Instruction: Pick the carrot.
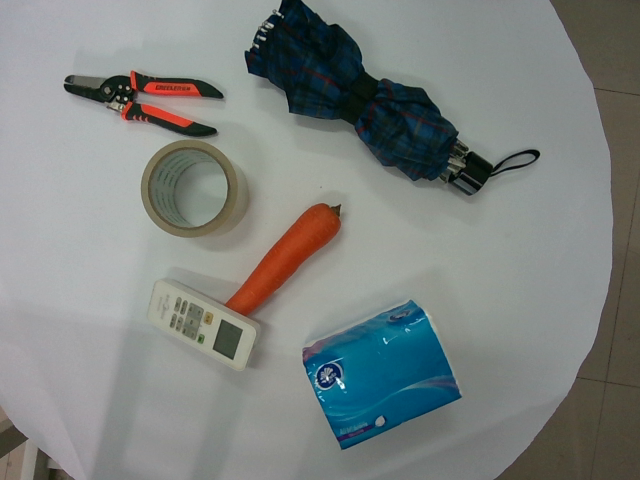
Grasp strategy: vertical